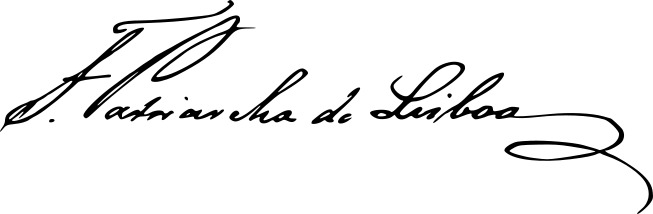
Signature of: francisco de são luís saraiva